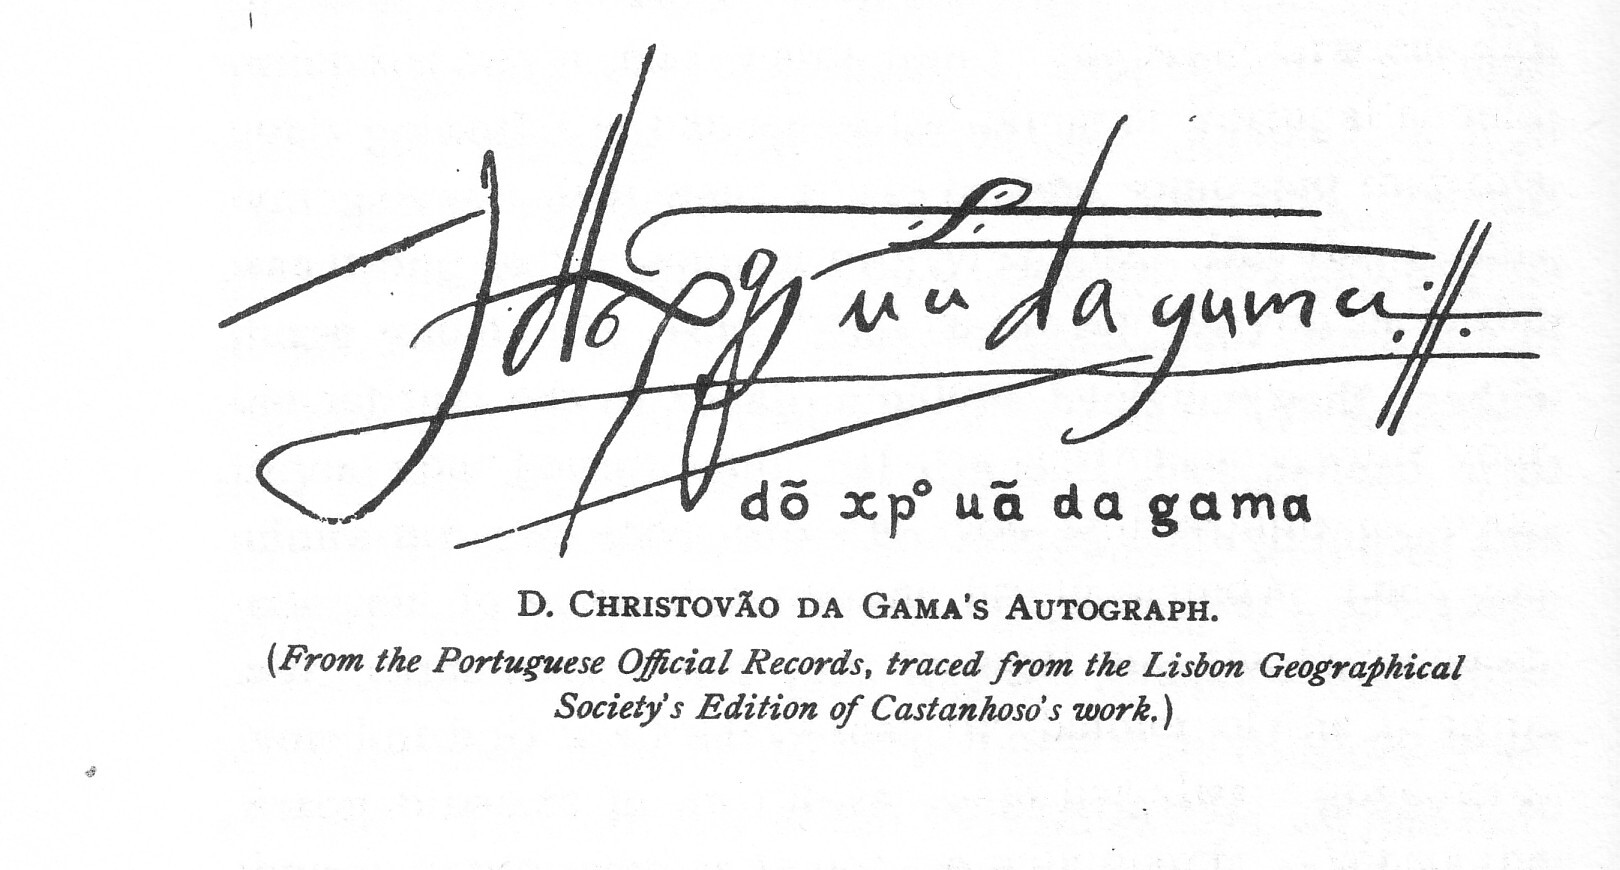
Signature of: cristóvão da gama